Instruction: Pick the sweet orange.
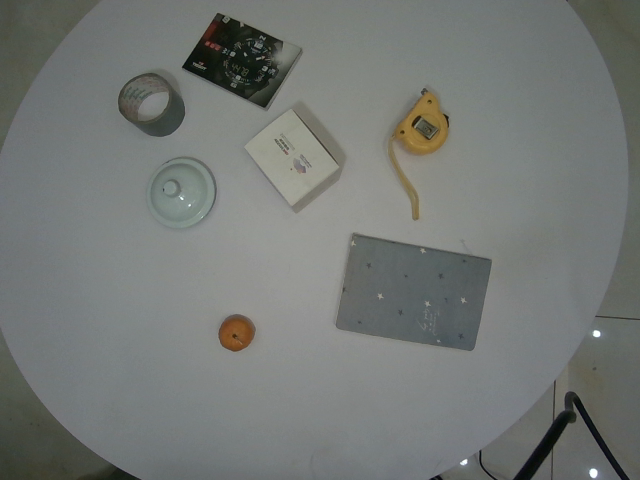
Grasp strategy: vertical